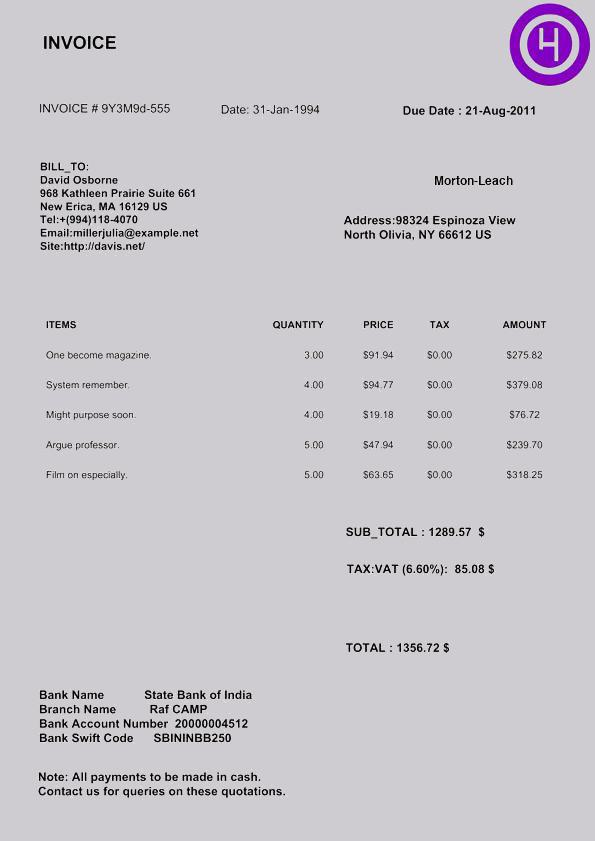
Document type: Invoice